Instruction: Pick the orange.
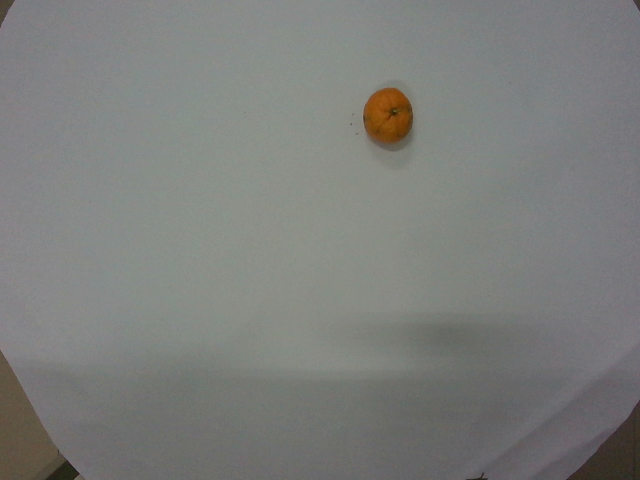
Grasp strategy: vertical